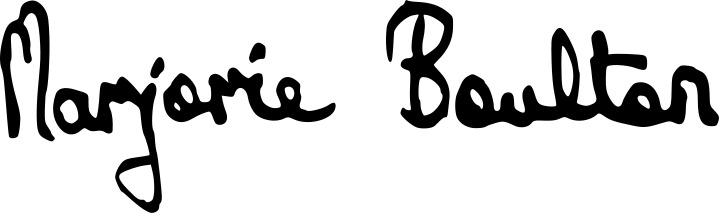
Signature of: marjorie boulton